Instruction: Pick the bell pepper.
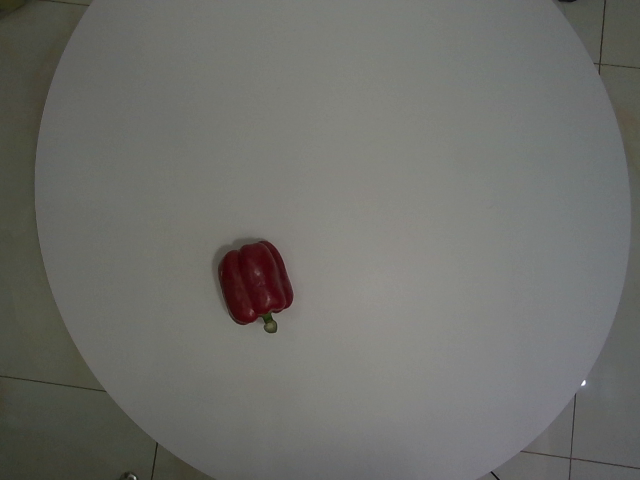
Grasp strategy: vertical